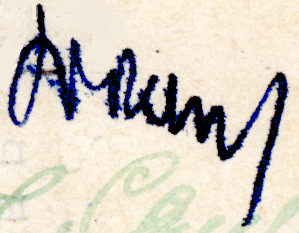
Signature of: bolesław drobner